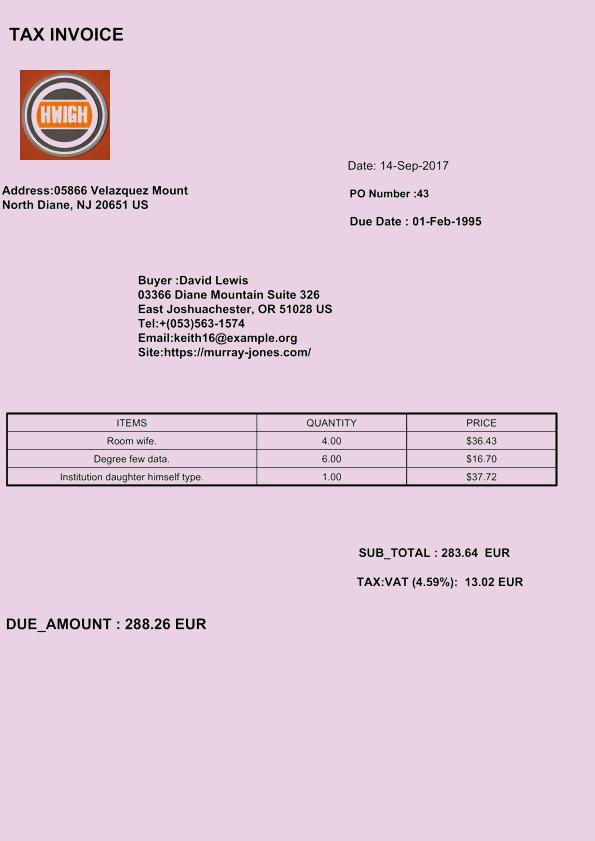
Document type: Invoice